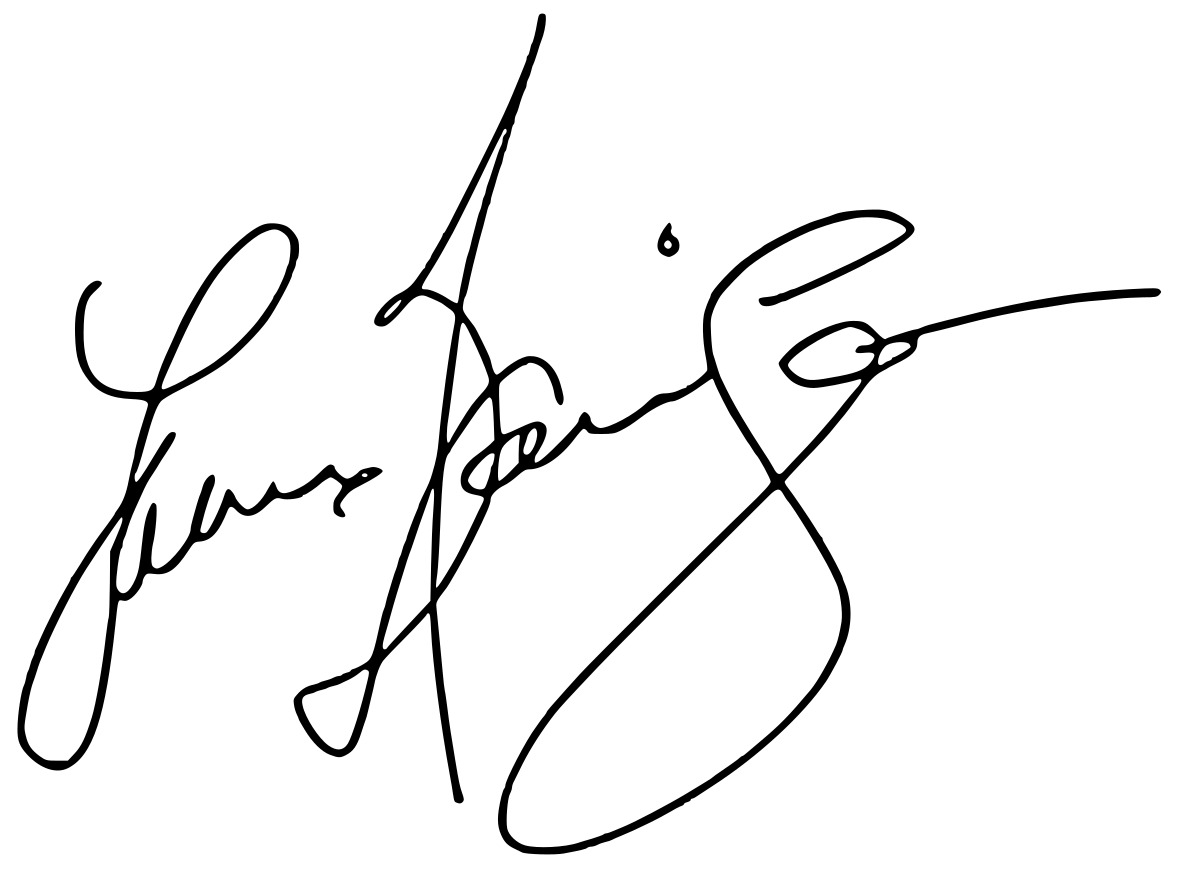
Signature of: laura branigan